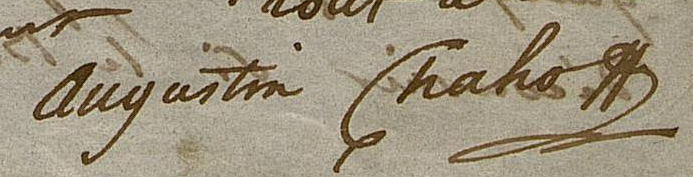
Signature of: agosti xaho